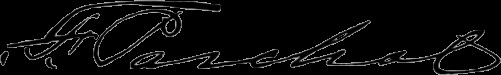
Signature of: frank paschal